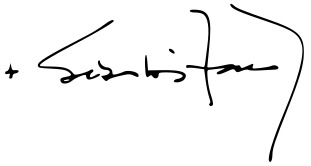
Signature of: sebastià taltavull anglada